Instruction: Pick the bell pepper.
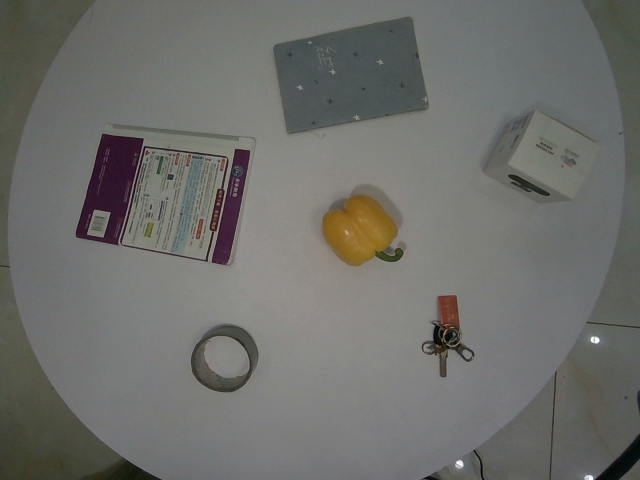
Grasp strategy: vertical